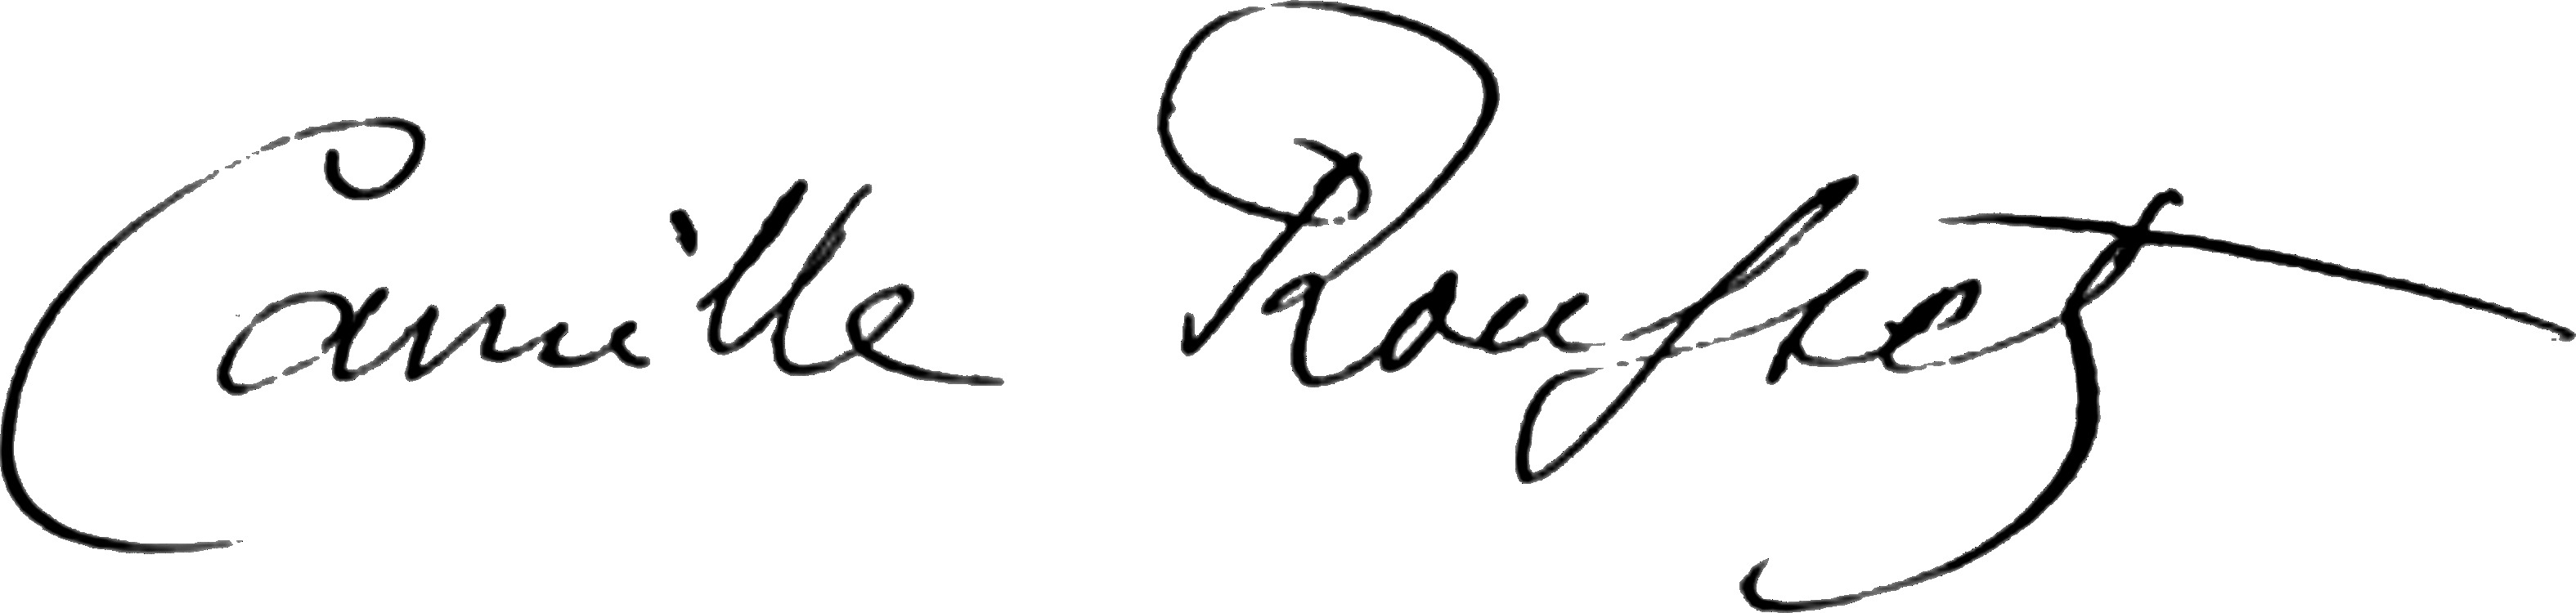
Signature of: camille rousset